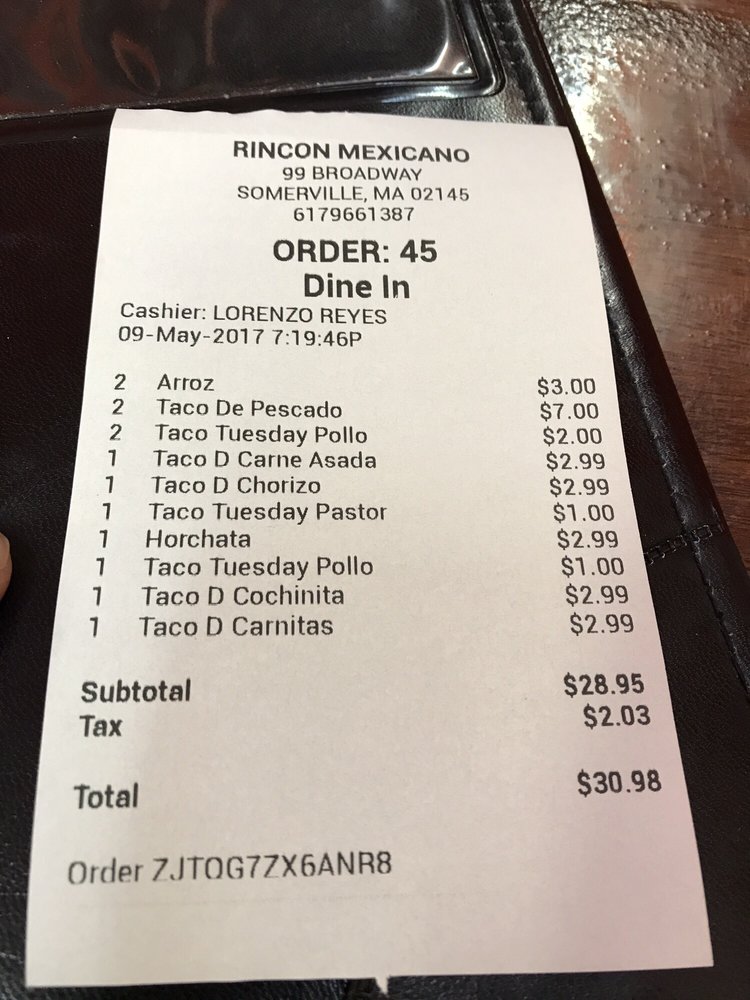
gt_parse: criticals: name: Total
price: $30.98
store: RINCON MEXICANO
tell: 6179661387